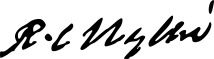
Signature of: robert crichton wyllie